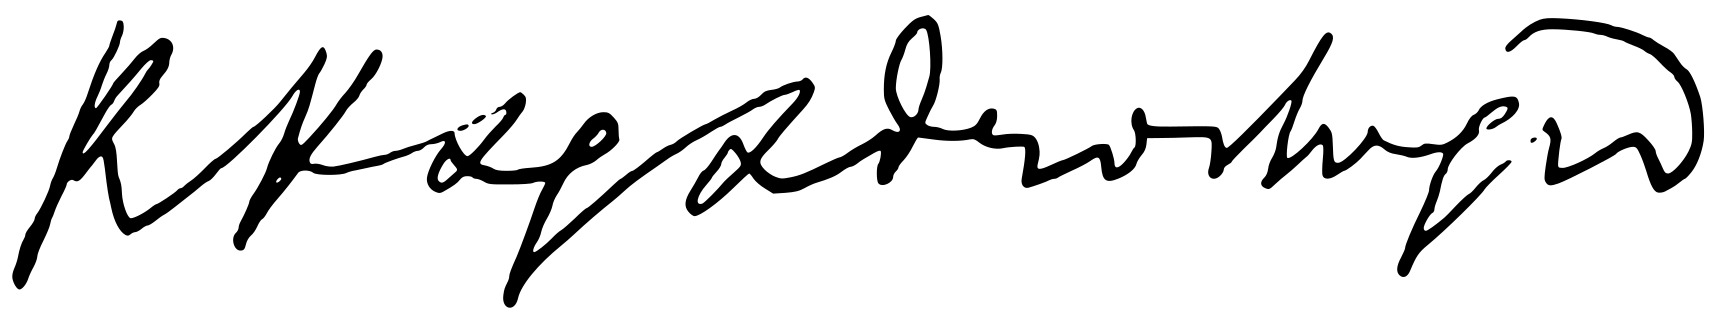
Signature of: konstantinos carathéodory